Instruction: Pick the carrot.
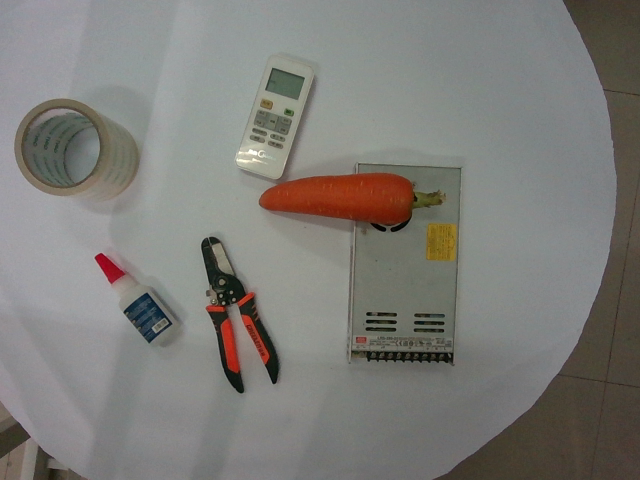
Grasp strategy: vertical